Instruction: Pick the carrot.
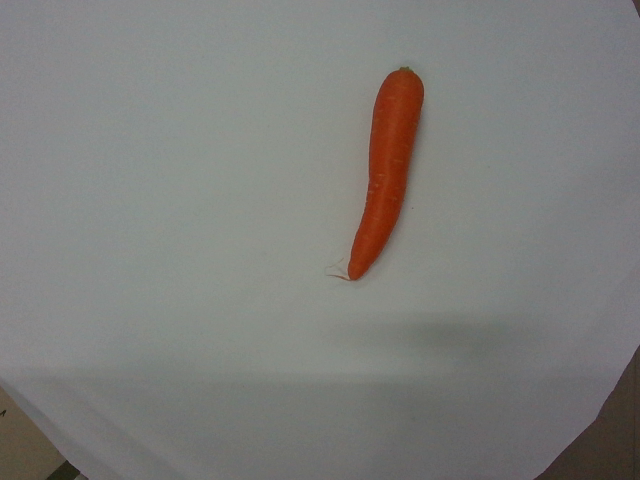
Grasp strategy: vertical